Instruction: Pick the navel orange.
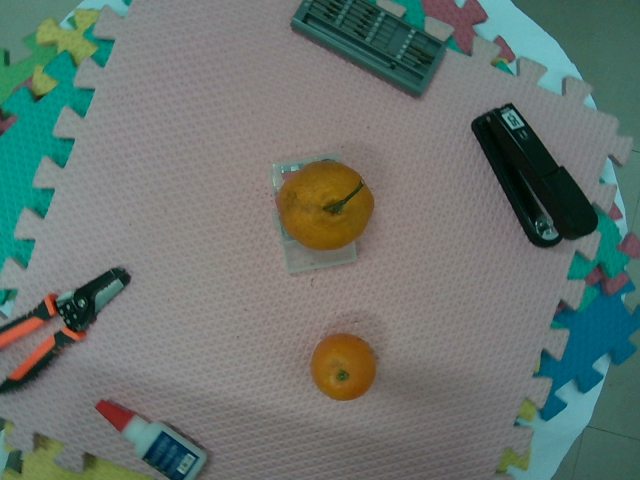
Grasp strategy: vertical